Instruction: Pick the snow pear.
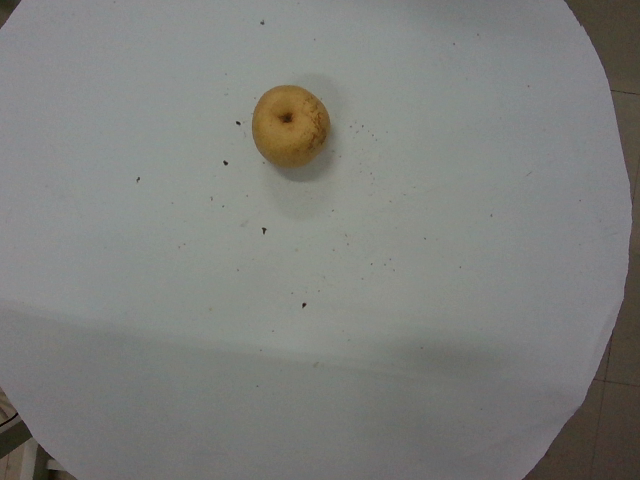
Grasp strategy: vertical